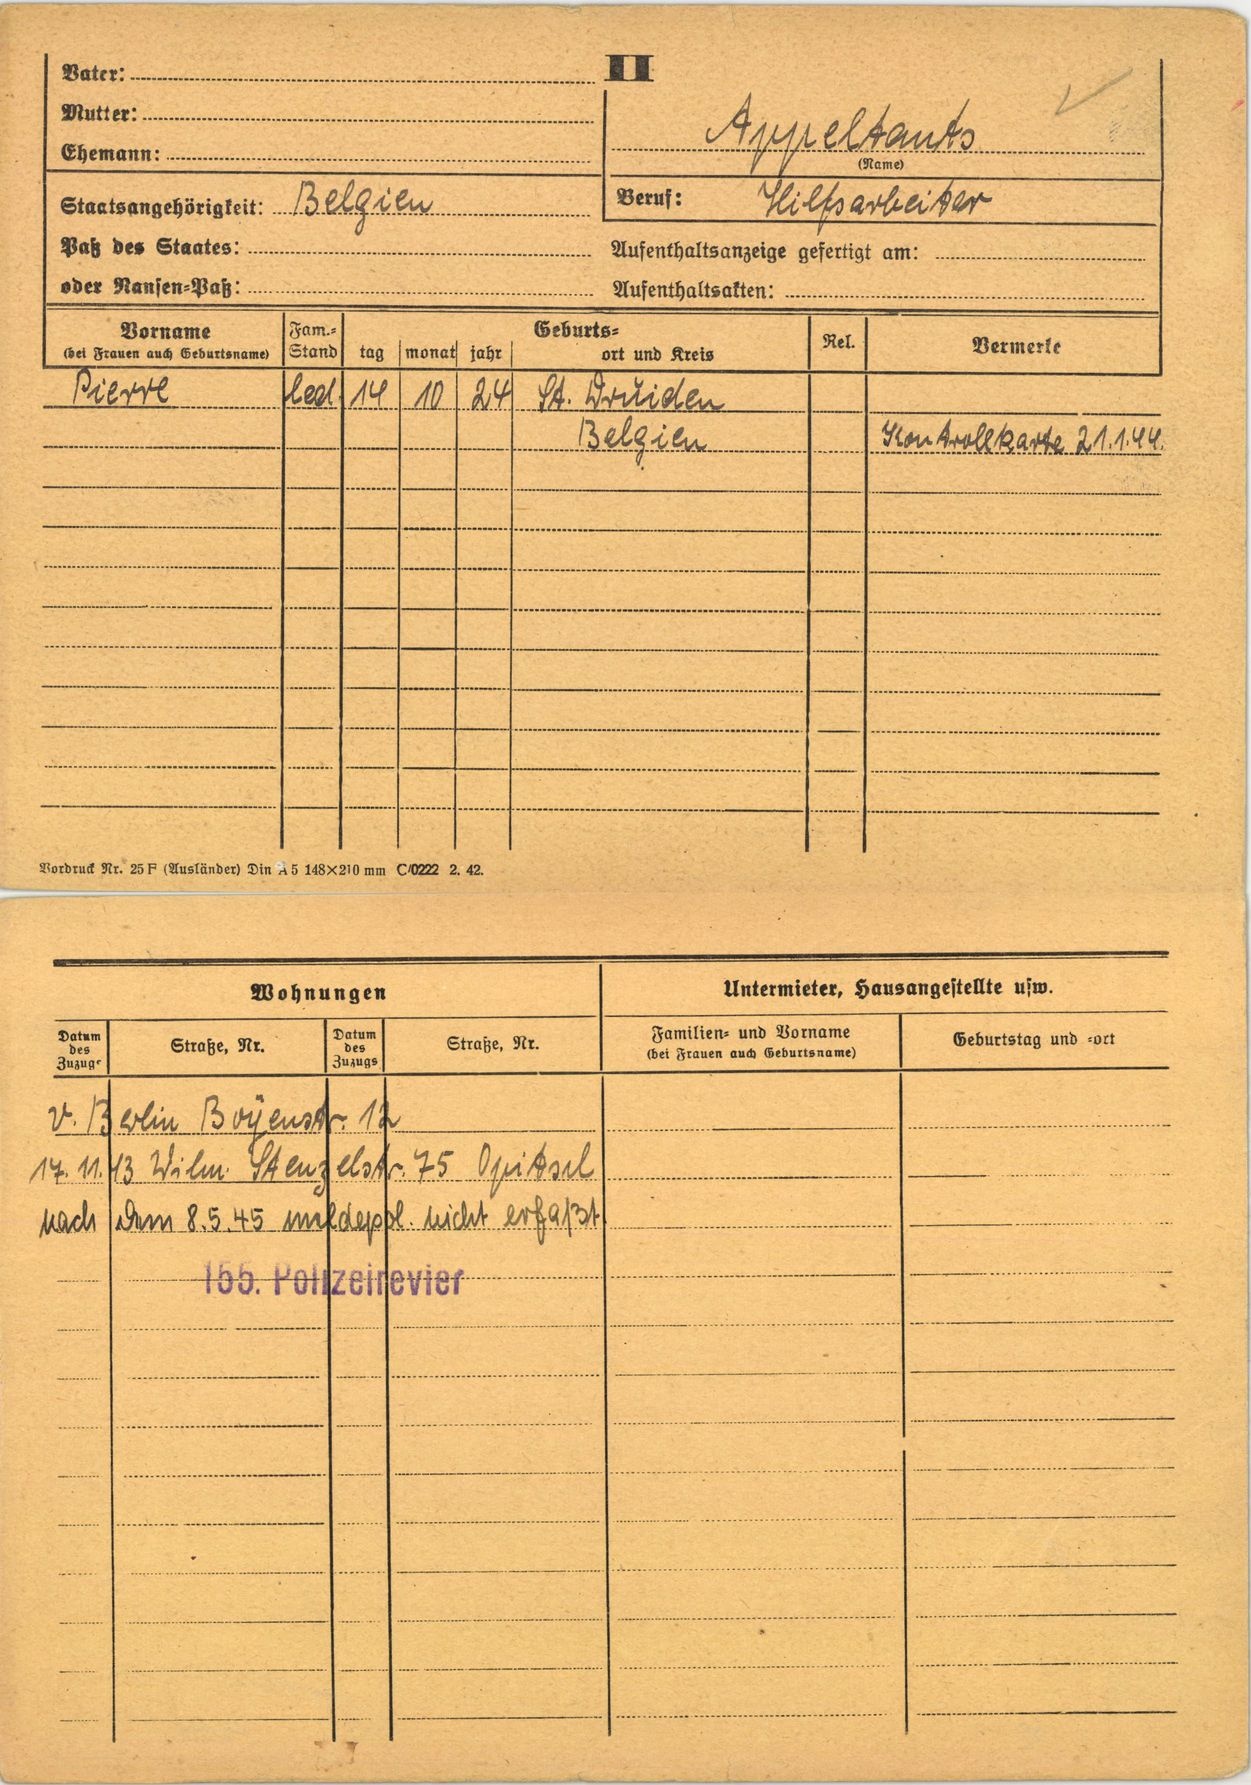
Appeltants